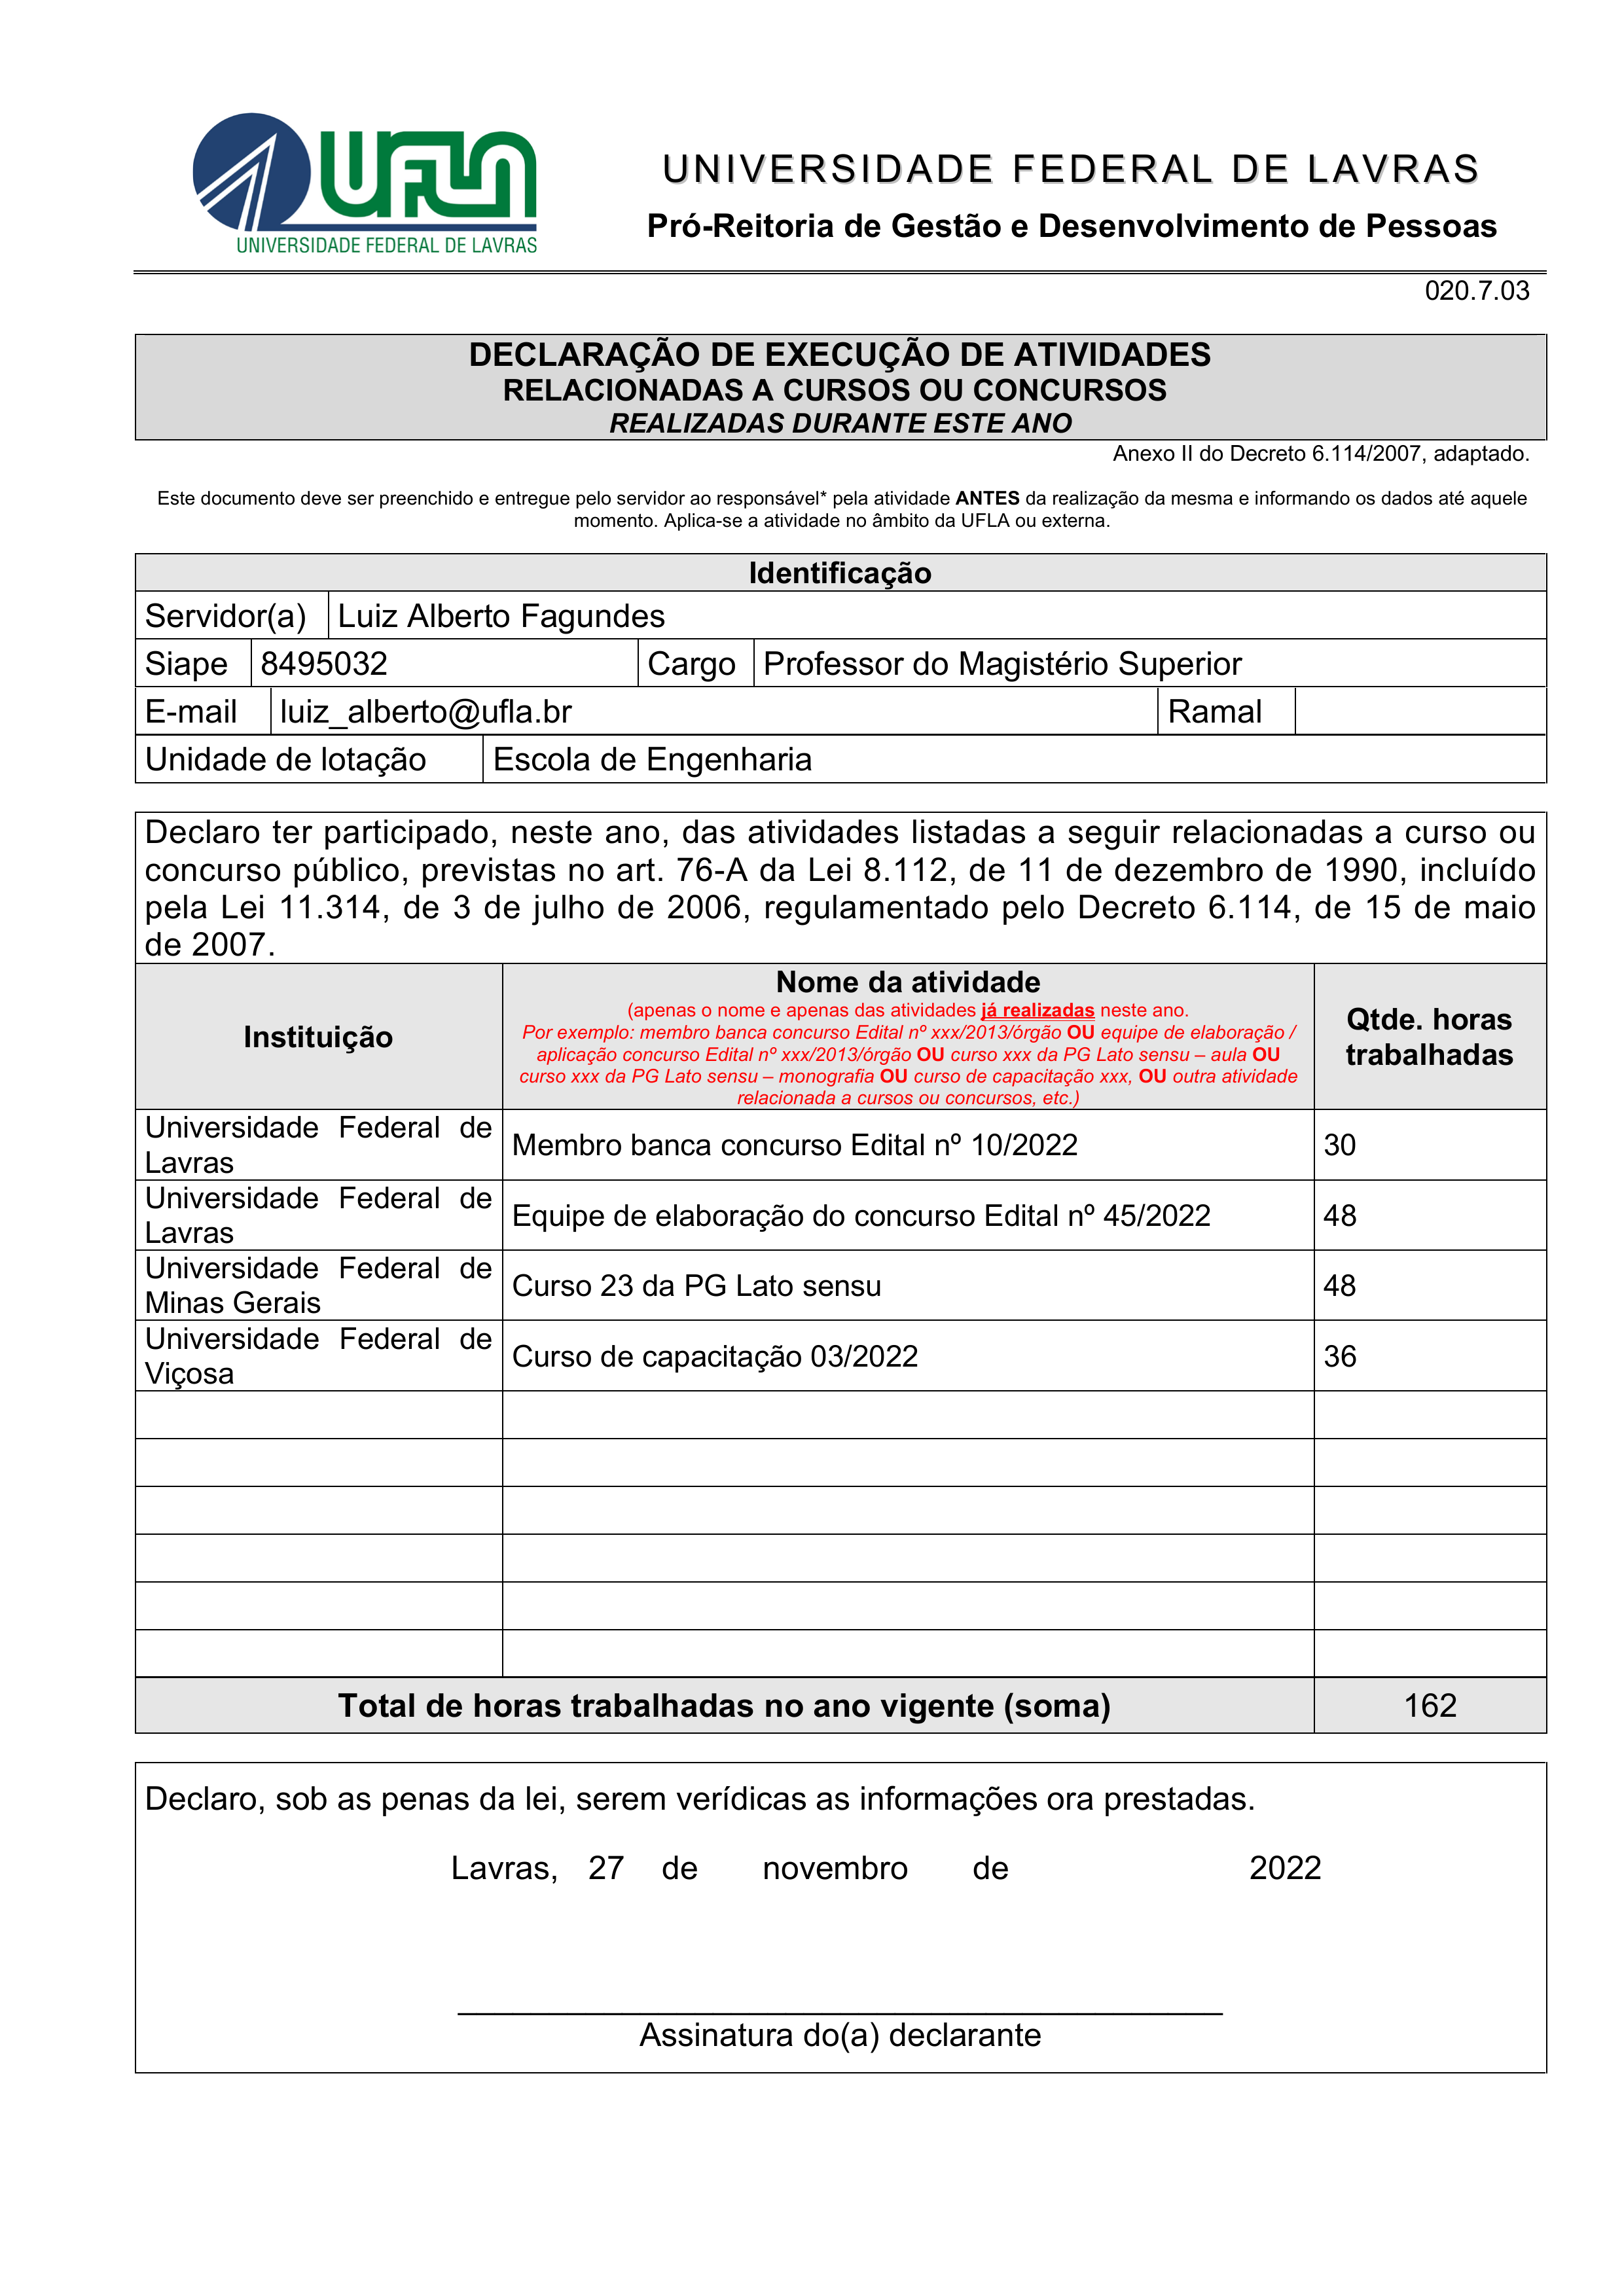
UFLA
UNIVERSIDADE FEDERAL DE LAVRAS
Pró-Reitoria de Gestão e Desenvolvimento de Pessoas
UNIVERSIDADE FEDERAL DE LAVRAS
020.7.03
DECLARAÇÃO DE EXECUÇÃO DE ATIVIDADES RELACIONADAS A CURSOS OU CONCURSOS REALIZADAS DURANTE ESTE ANO
Anexo II do Decreto 6.114/2007, adaptado.
Este documento deve ser preenchido e entregue pelo servidor ao responsável* pela atividade ANTES da realização da mesma e informando os dados até aquele momento. Aplica-se a atividade no âmbito da UFLA ou externa.
Identificação
Servidor(a)
Luiz Alberto Fagundes
Siape
8495032
Cargo
Professor do Magistério Superior
E-mail
luiz_alberto@ufla.br
Ramal
Unidade de lotação
Escola de Engenharia
Declaro ter participado, neste ano, das atividades listadas a seguir relacionadas a curso ou concurso público, previstas no art. 76-A da Lei 8.112, de 11 de dezembro de 1990, incluído pela Lei 11.314, de 3 de julho de 2006, regulamentado pelo Decreto 6.114, de 15 de maio de 2007.
Nome da atividade
Membro banca concurso Edital nº 10/2022
Equipe de elaboração do concurso Edital nº 45/2022
Curso 23 da PG Lato sensu
Curso de capacitação 03/2022
(apenas o nome e apenas das atividades já realizadas neste ano. Por exemplo: membro banca concurso Edital nº xxx/2013/órgão OU equipe de elaboração / aplicação concurso Edital nº xxx/2013/órgão OU curso xxx da PG Lato sensu — aula OU curso xxx da PG Lato sensu — monografia OU curso de capacitação xxx, OU outra atividade relacionada a cursos ou concursos, efc.)
Qtde. horas trabalhadas
30
48
48
36
Instituição
Universidade Federal de Lavras
Universidade Federal de Lavras
Universidade Federal de Minas Gerais
Universidade Federal de Viçosa
Total de horas trabalhadas no ano vigente (soma)
162
Declaro, sob as penas da lei, serem verídicas as informações ora prestadas.
Lavras, 27 de novembro de 2022
Assinatura do(a) declarante